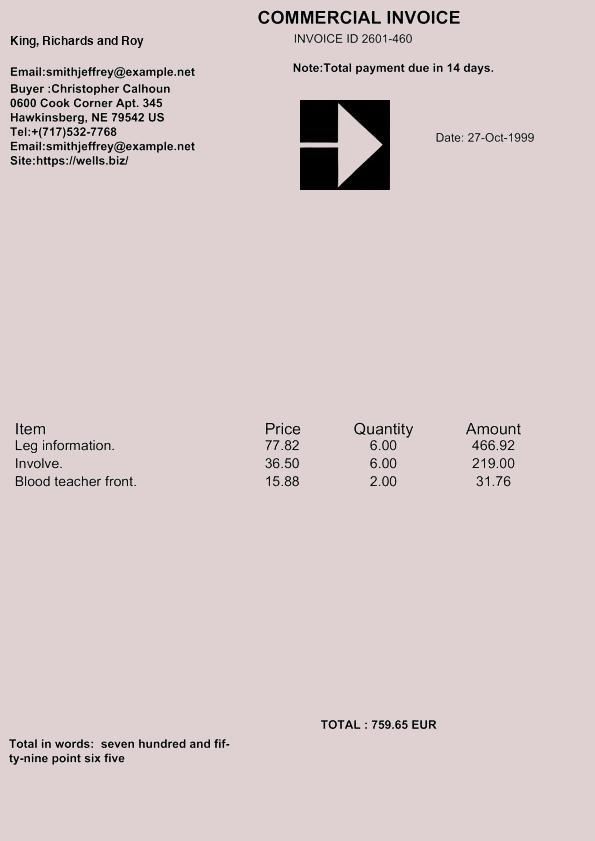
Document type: Invoice